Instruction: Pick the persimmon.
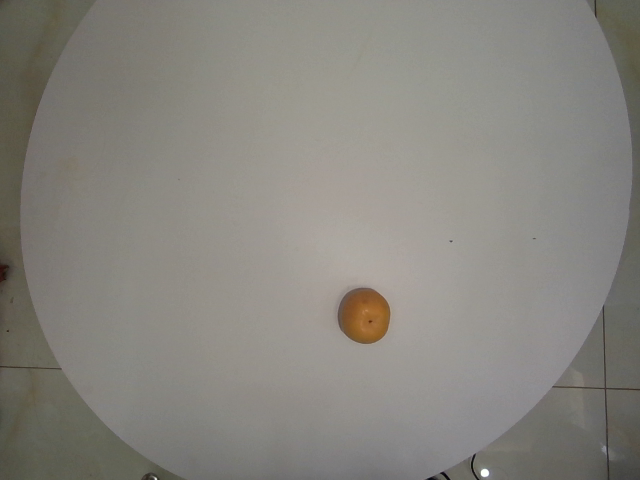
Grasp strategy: vertical